Question: What was observed in the imaging?
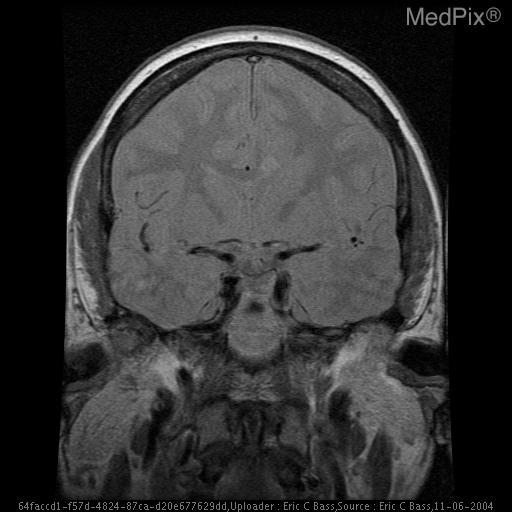
Answer: The imaging shows Broad strip of soft tissue which follows gray matter on all pulse sequences, extending off the left anterior ventricle and into the high left frontal gray matter.  Focal thickening of the cortical gray matter and volume loss is associated. Heterotopic gray matter in the subependymal region of the lateral ventricles. (Supependymal gray matter heterotopia).